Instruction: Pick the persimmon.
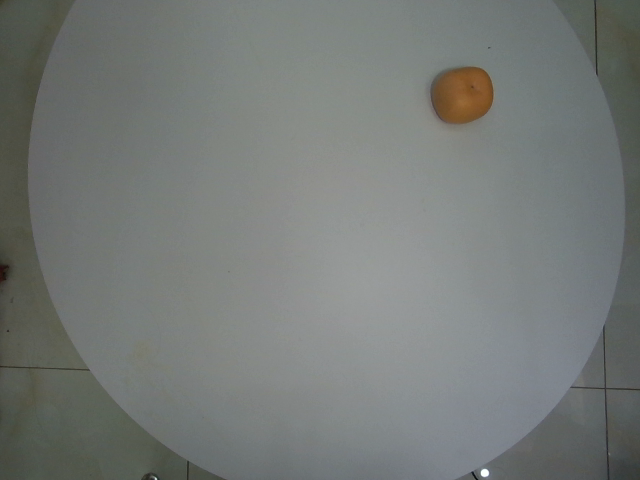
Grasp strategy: vertical